Question: How is the history relevant to the case?
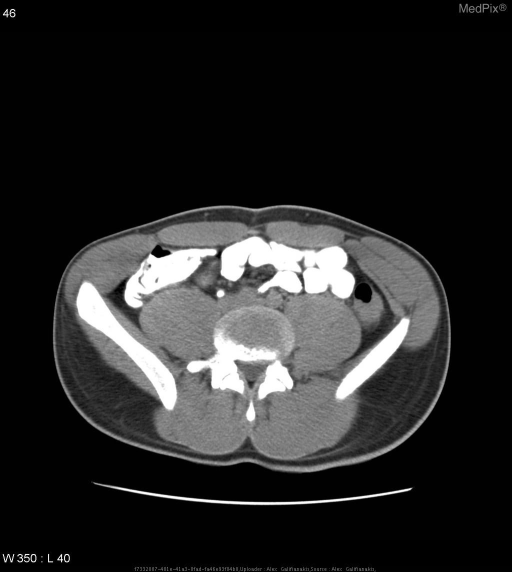
Answer: The patient's history of 19 year-old male with epigastric abdominal pain and hematochezia. is key in understanding the case.